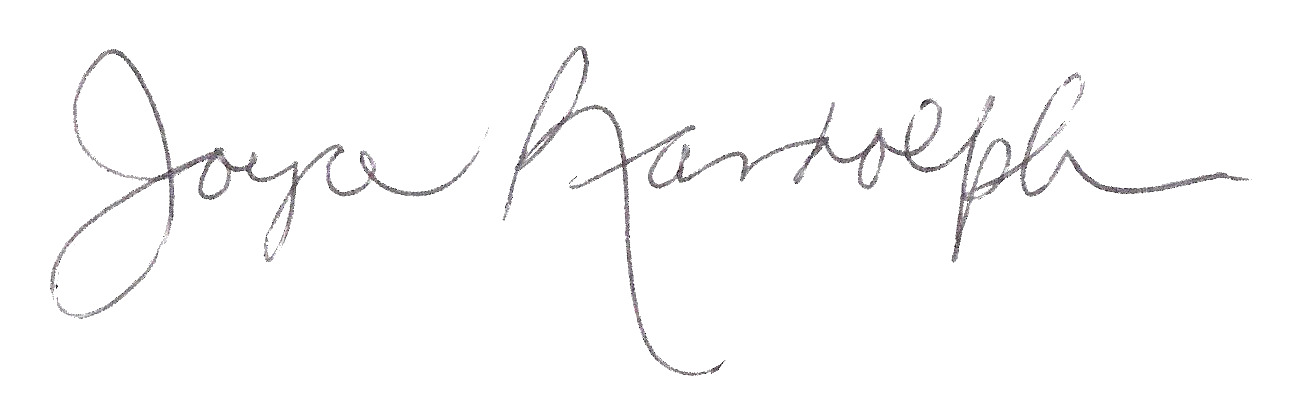
Signature of: joyce randolph